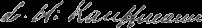
Signature of: samuel h kauffmann